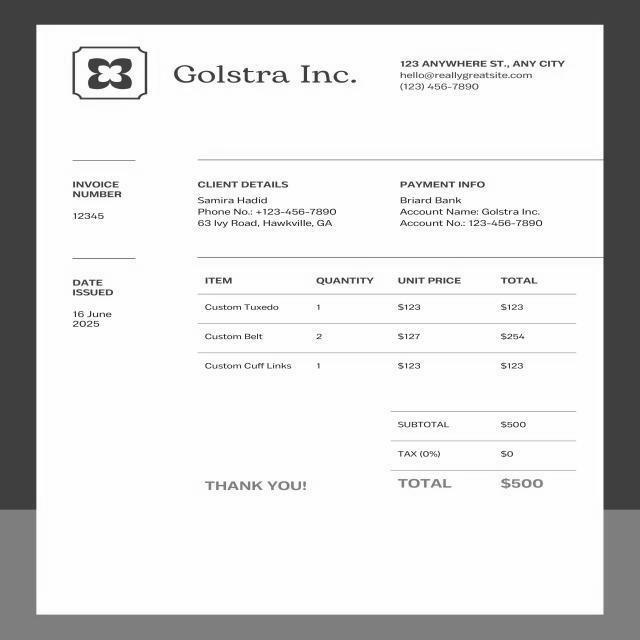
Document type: Invoice